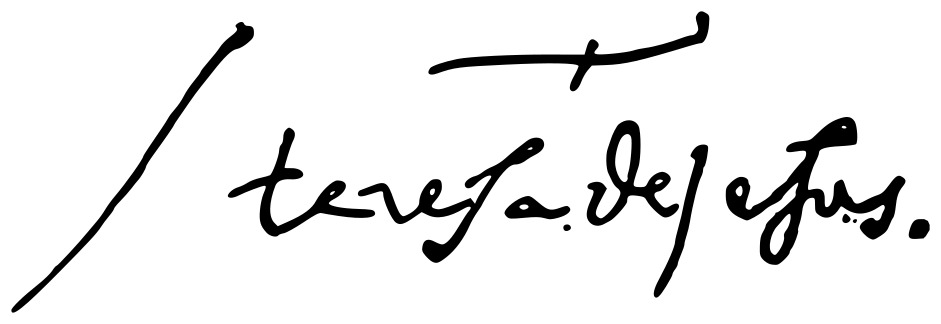
Signature of: teresa of ávila